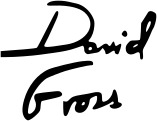
Signature of: david gross